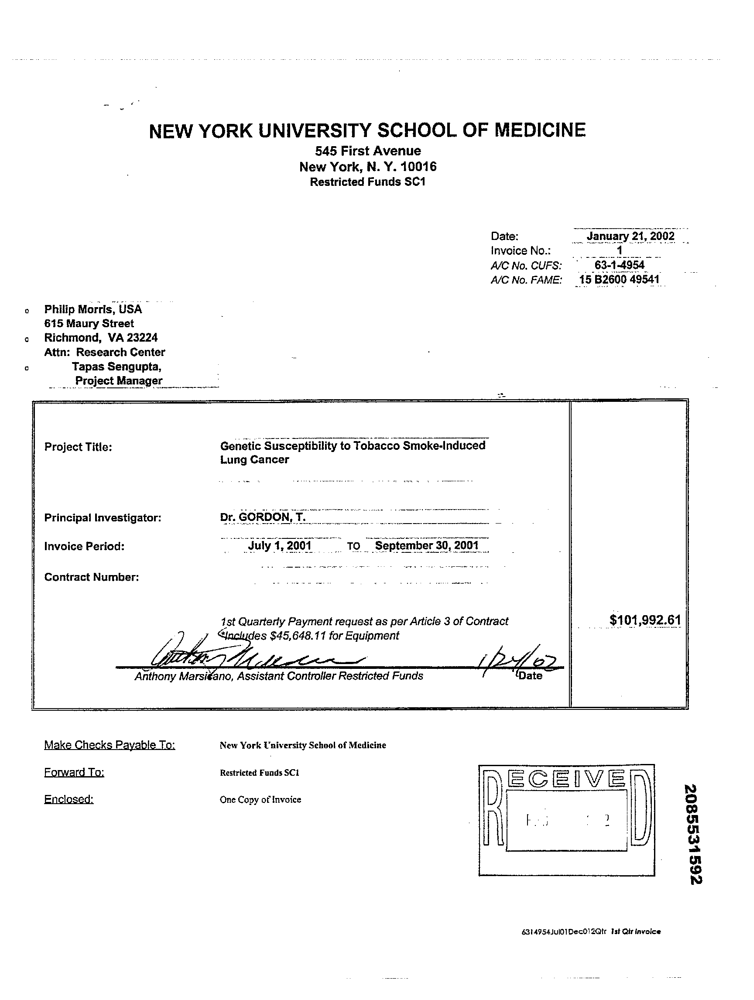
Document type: Invoice